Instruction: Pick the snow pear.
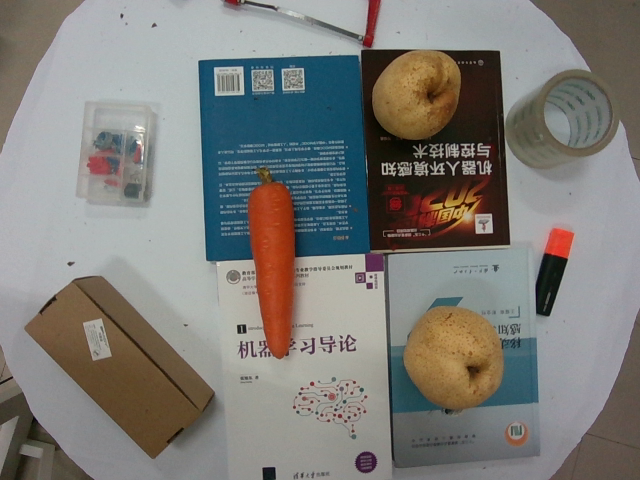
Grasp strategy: vertical